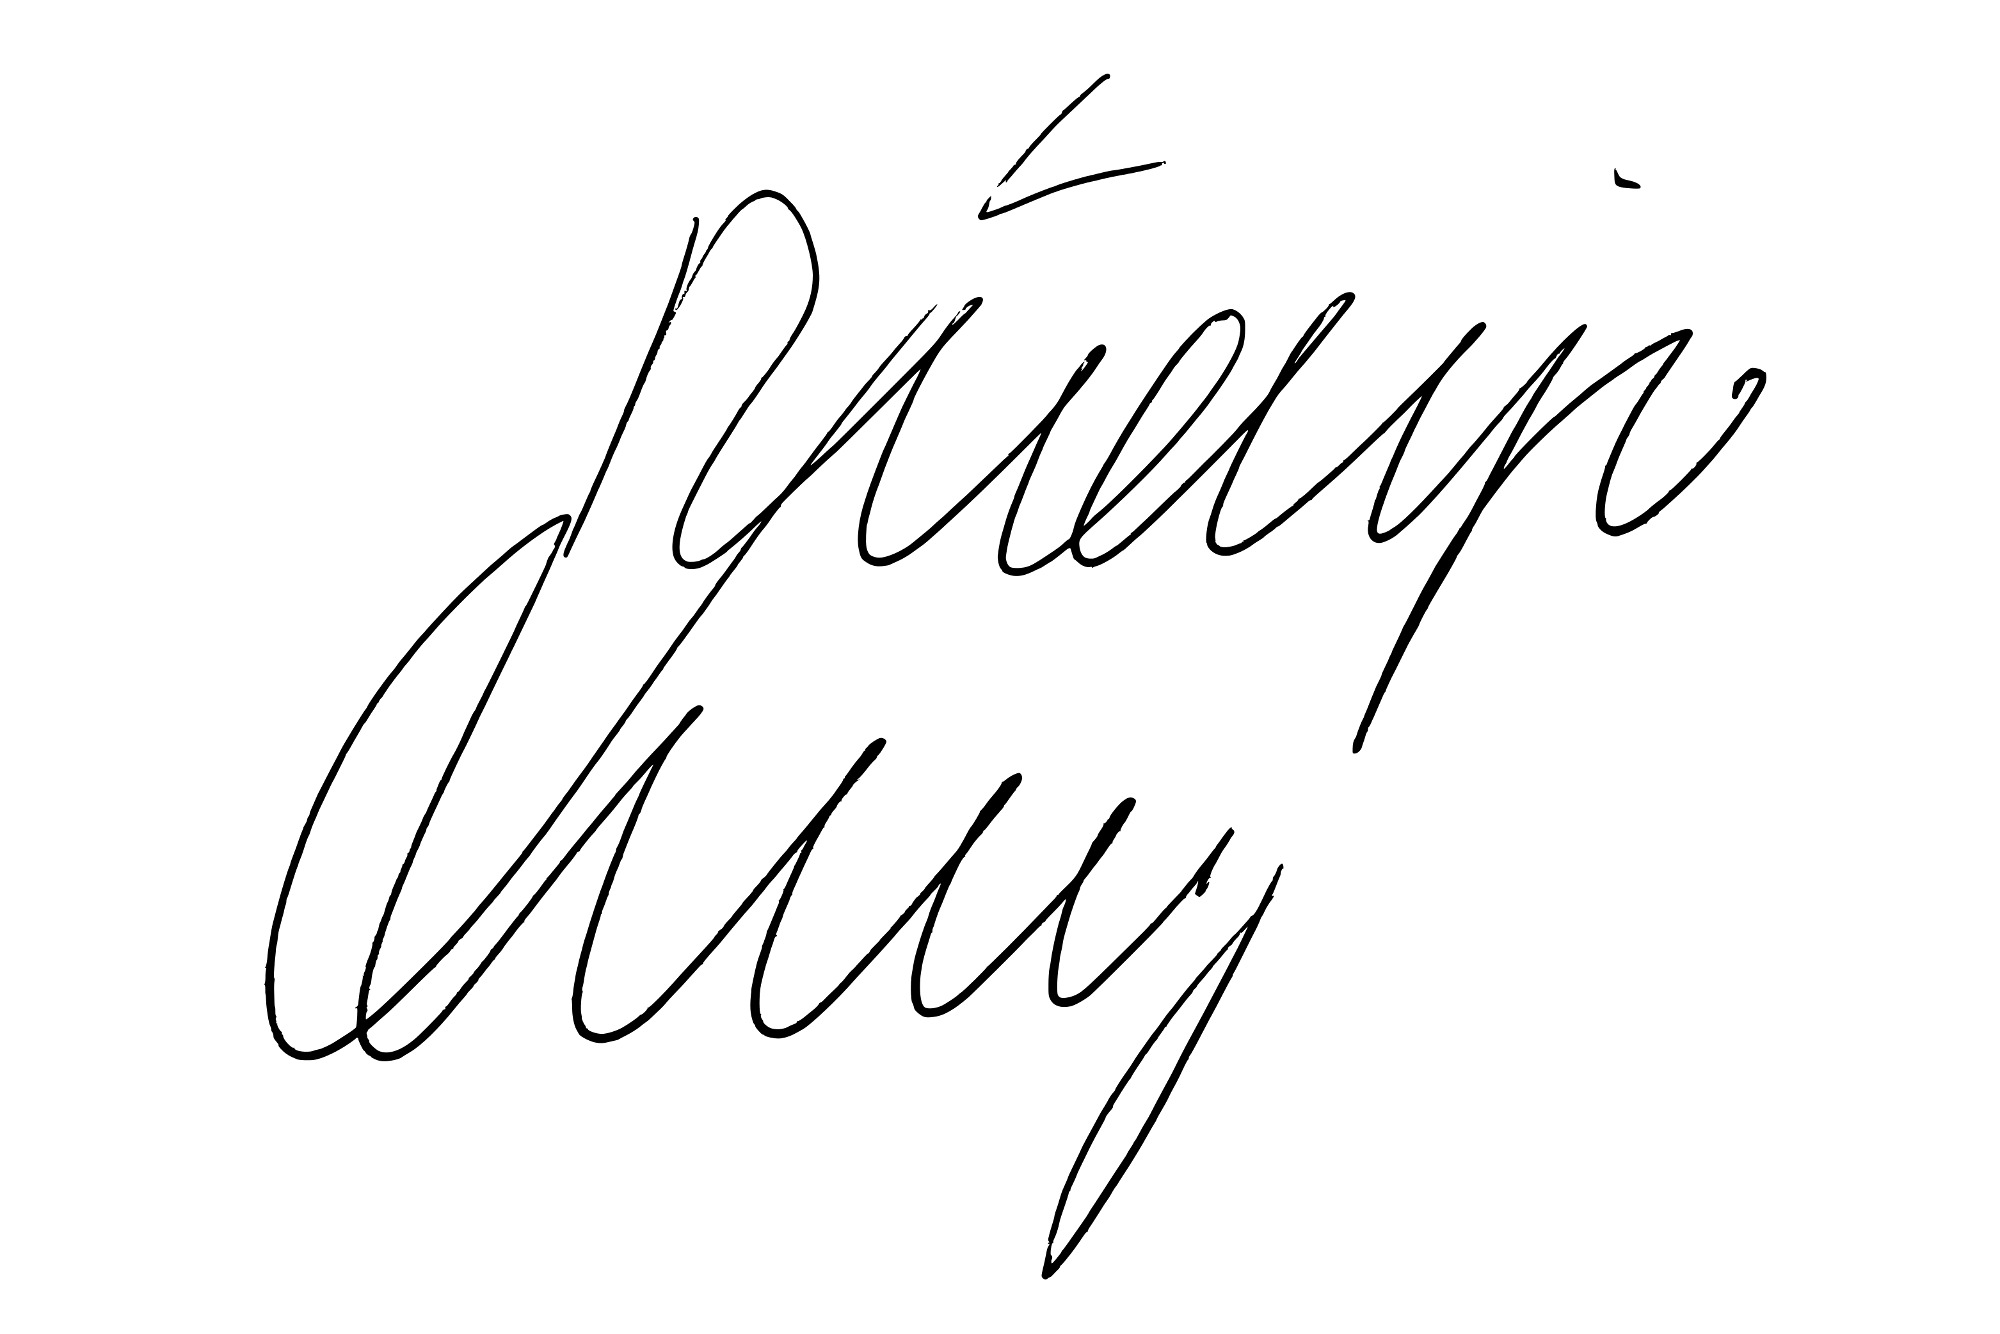
Signature of: rüdiger nehberg